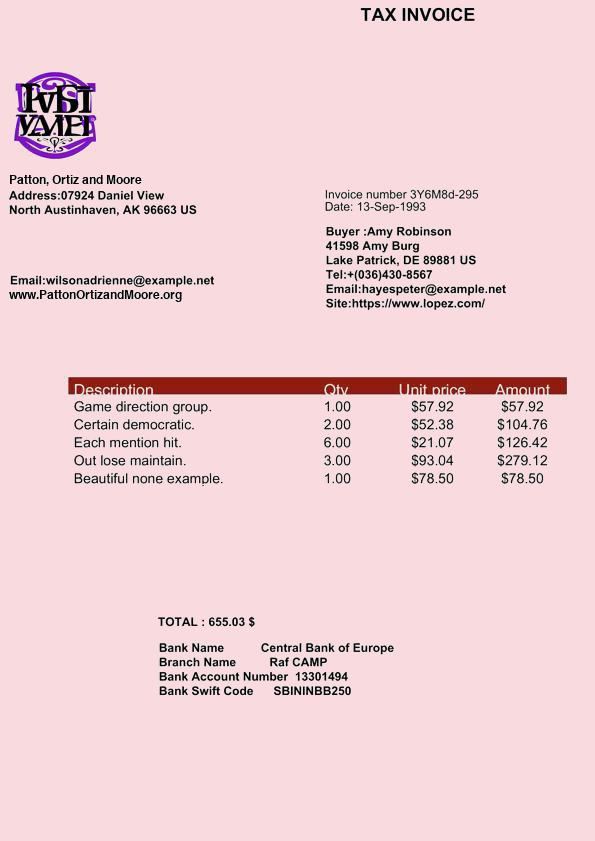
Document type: Invoice